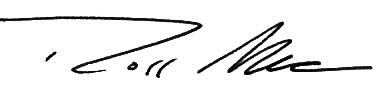
Signature of: ross miller